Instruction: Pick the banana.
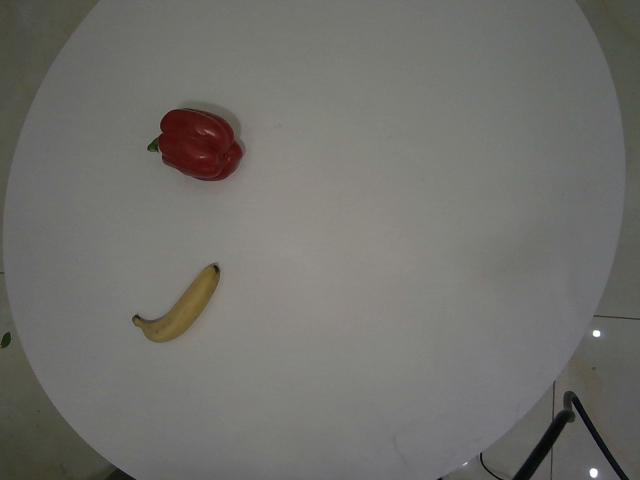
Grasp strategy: vertical